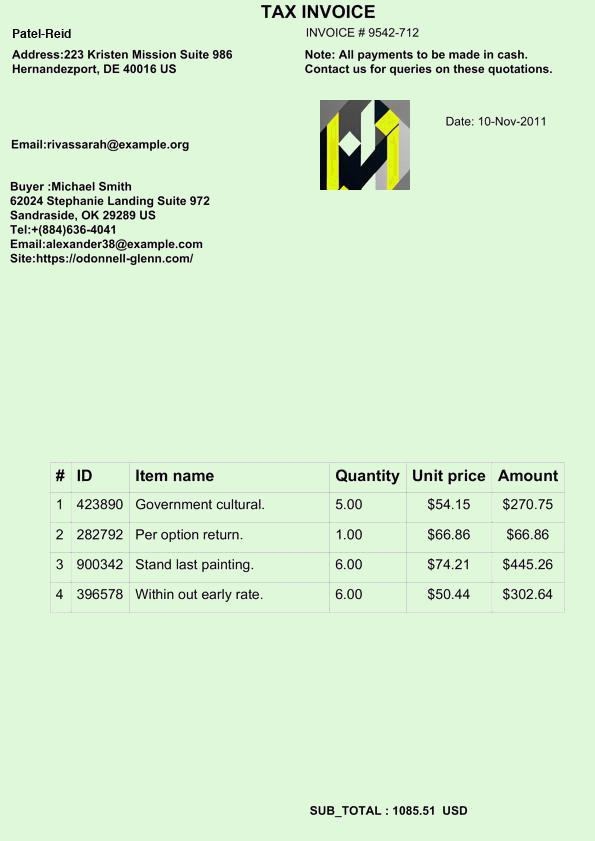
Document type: Invoice